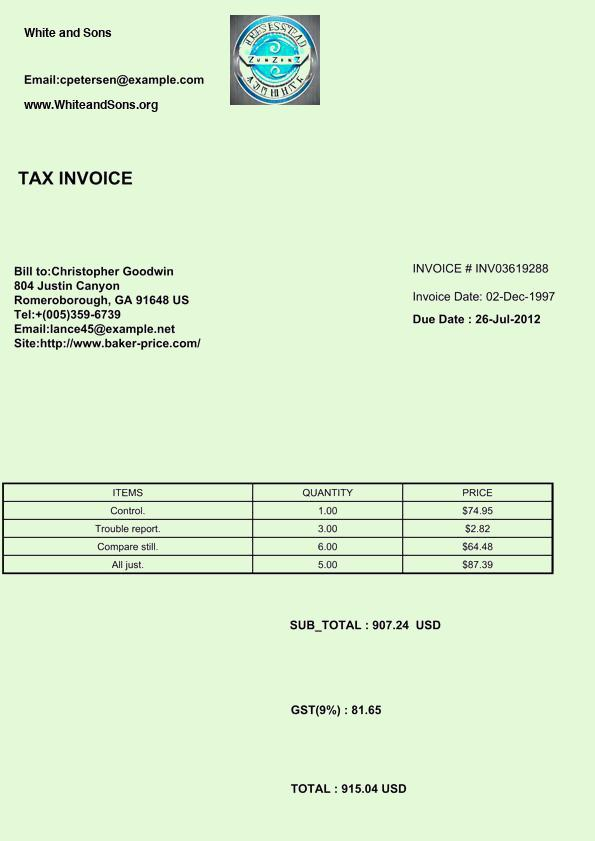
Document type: Invoice